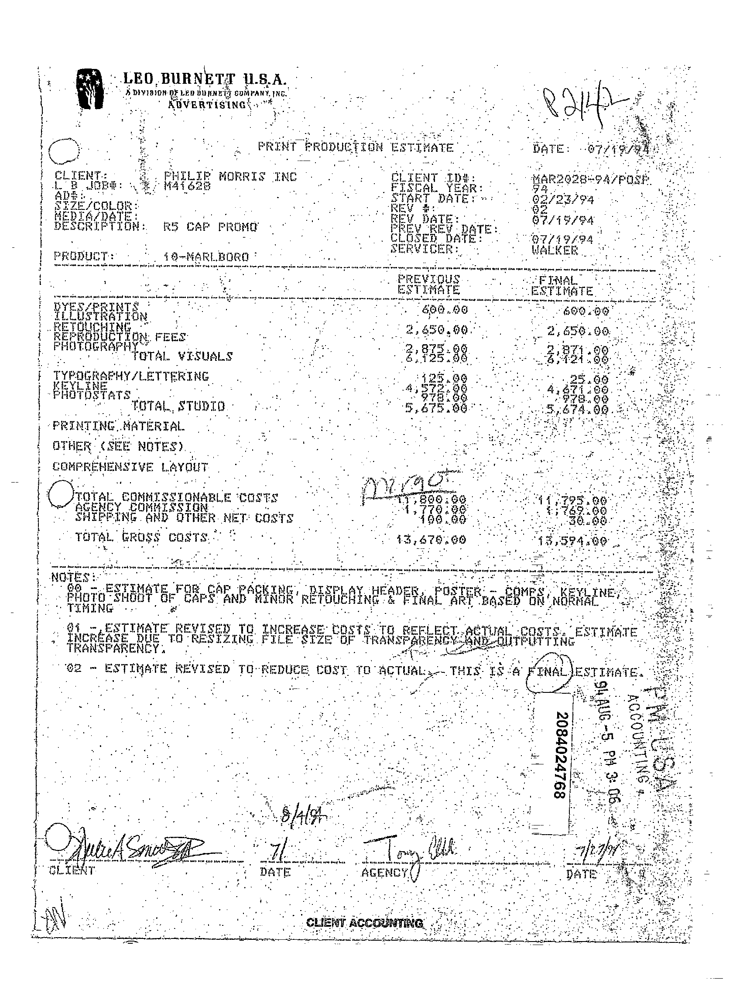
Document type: Invoice